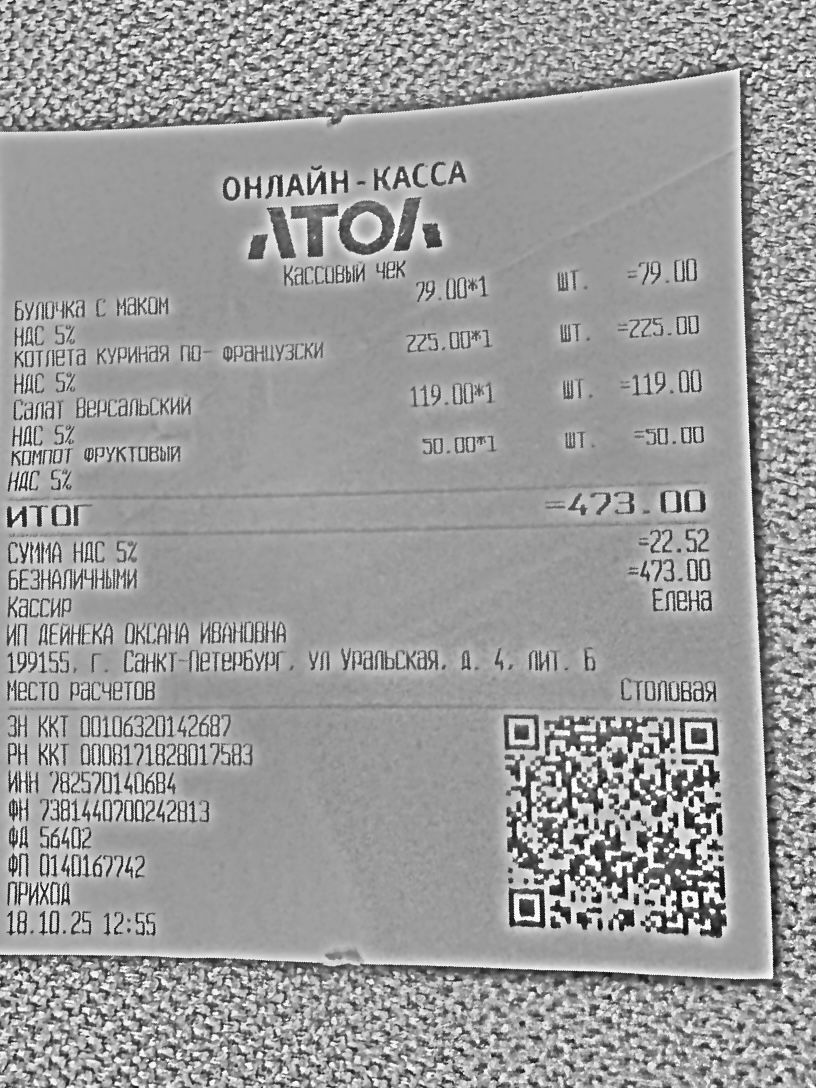
Продавец: ИП ДЕЙНЕКА ОКСАНА ИВАНОВНА
ИНН: 782570140684
Дата: 18.10.25
Товары: Булочка с маком; Котлета куриная по-французски; Салат Версальский; Компот Фруктовый
Количество: 1; 1; 1; 1
Цена: 79.00; 225.00; 119.00; 50.00
Сумма: 79.00; 225.00; 119.00; 50.00
Итого: 473.00